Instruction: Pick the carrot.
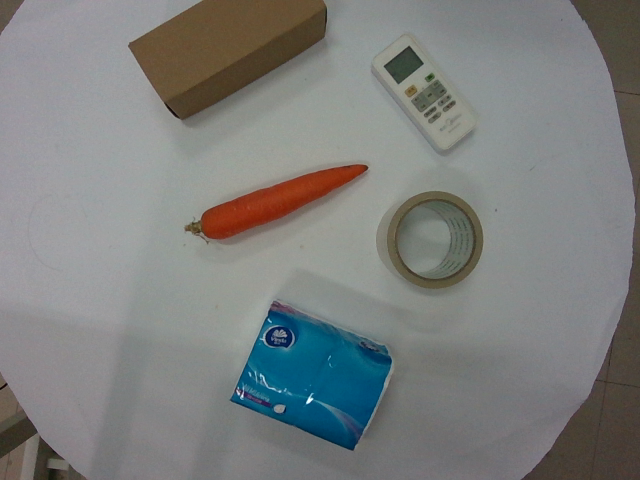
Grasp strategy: vertical